Question: What is the address or location of the property listed in the document?
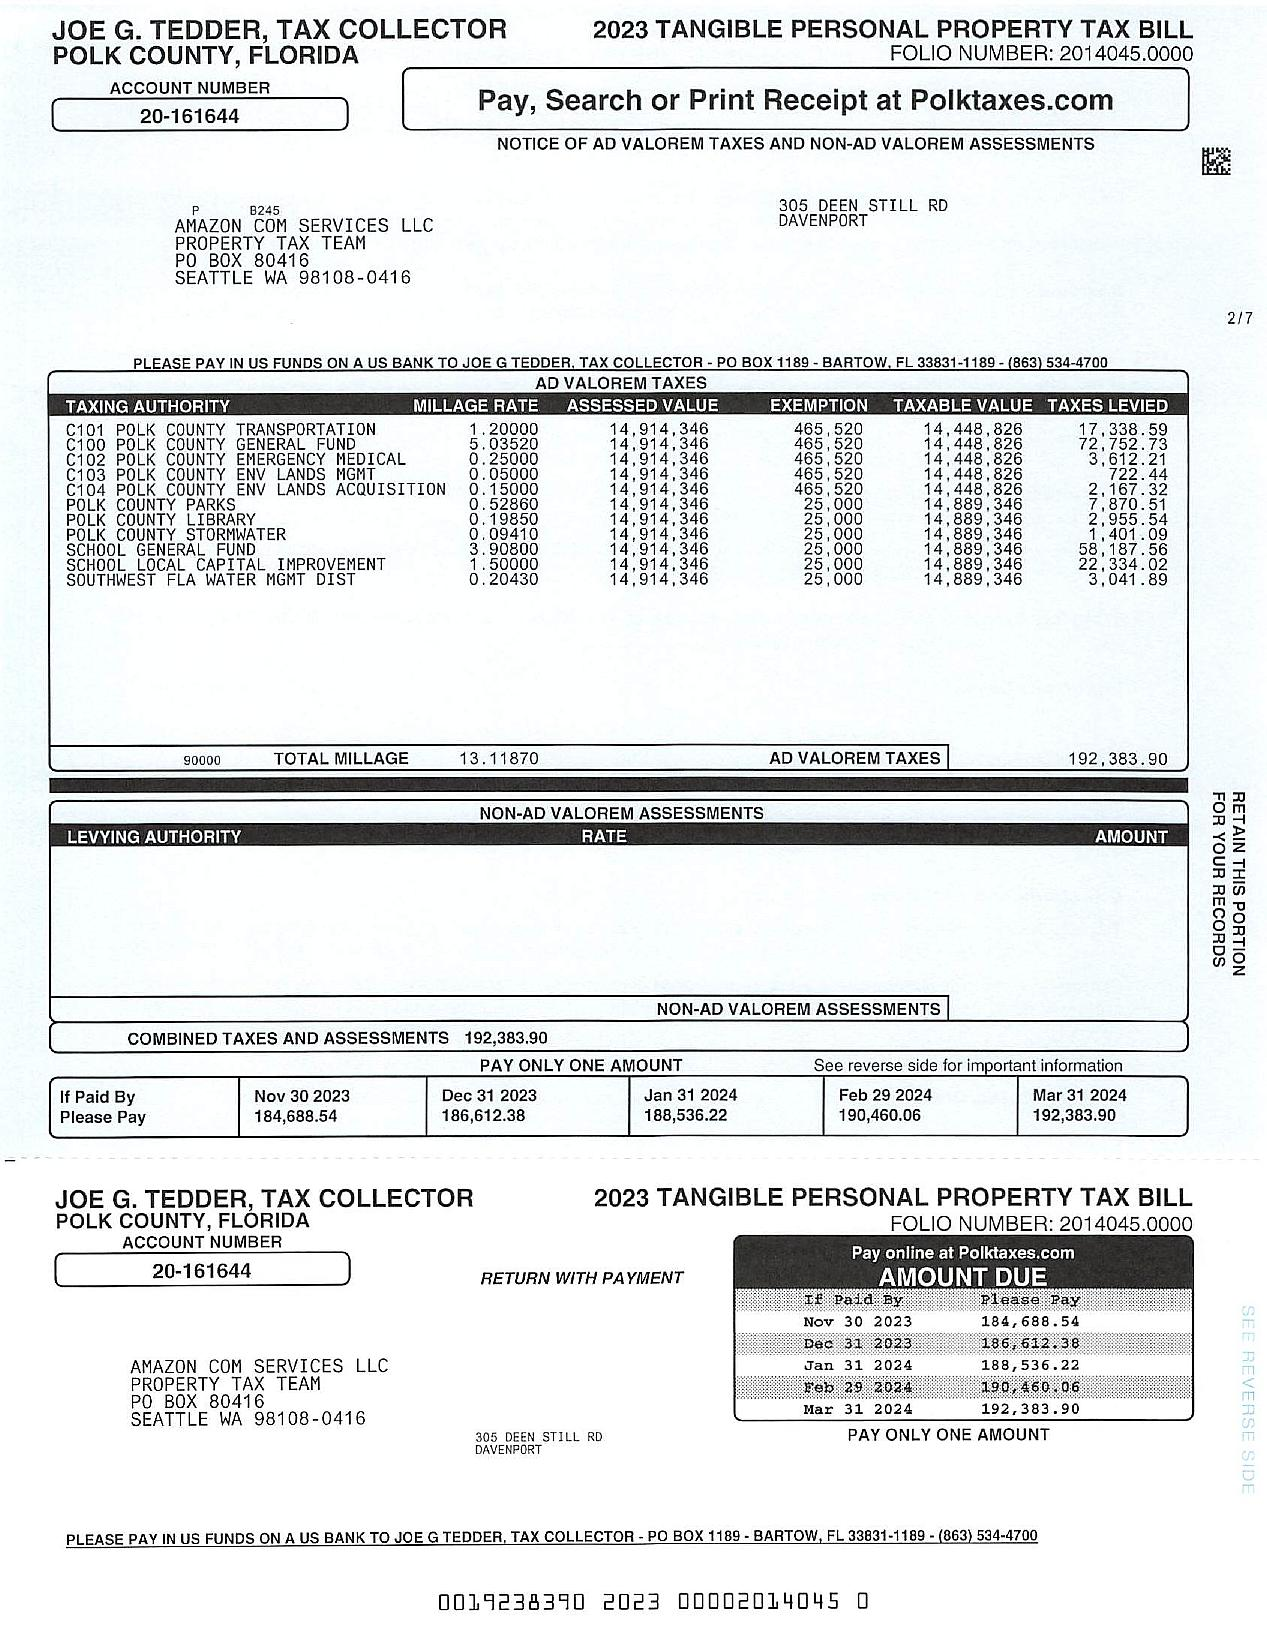
Answer: "305 DEEN STILL RD\nDAVENPORT"